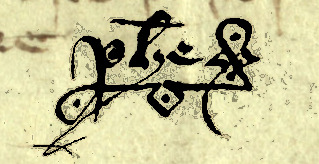
Signature of: philip iii the good